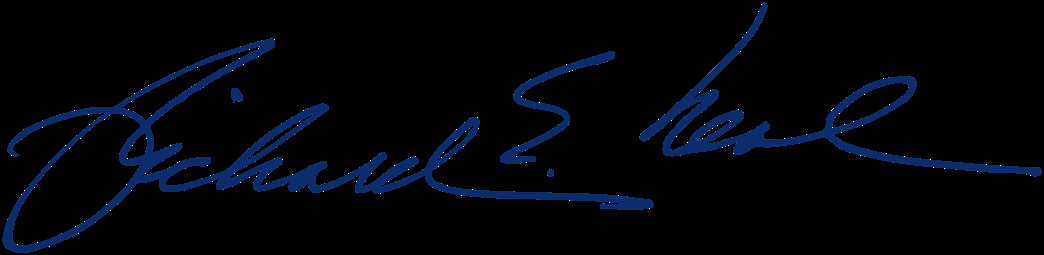
Signature of: richard neal